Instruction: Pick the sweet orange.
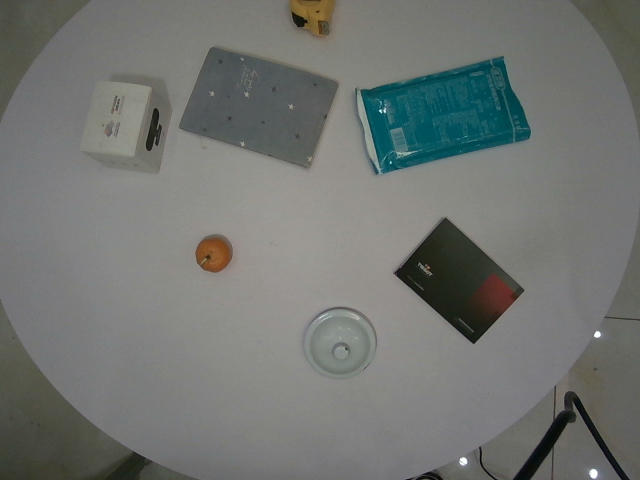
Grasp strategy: vertical